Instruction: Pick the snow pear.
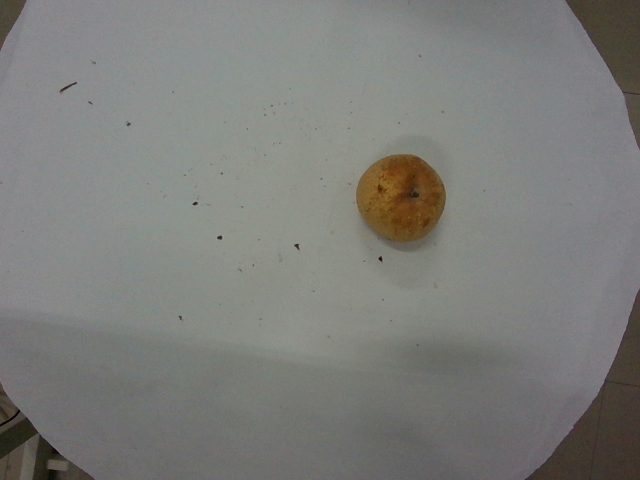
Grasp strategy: vertical